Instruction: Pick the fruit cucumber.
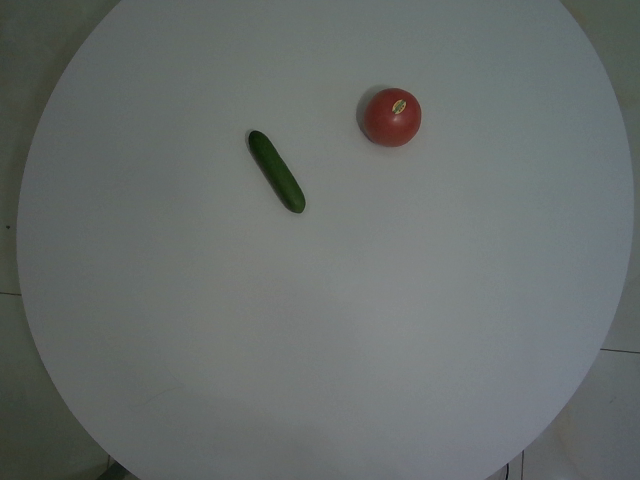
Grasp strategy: vertical